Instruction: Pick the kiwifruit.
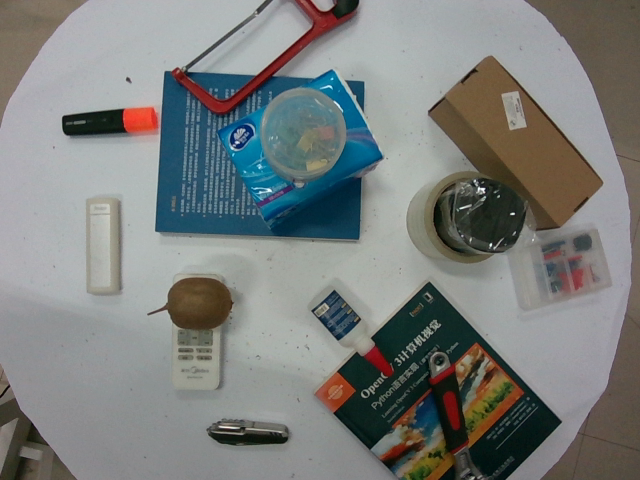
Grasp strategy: vertical